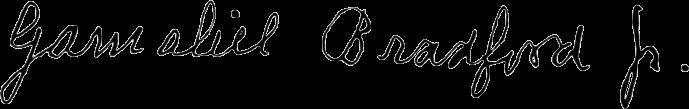
Signature of: gamaliel bradford